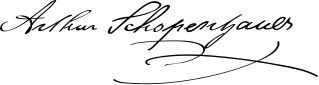
Signature of: arthur schopenhauer